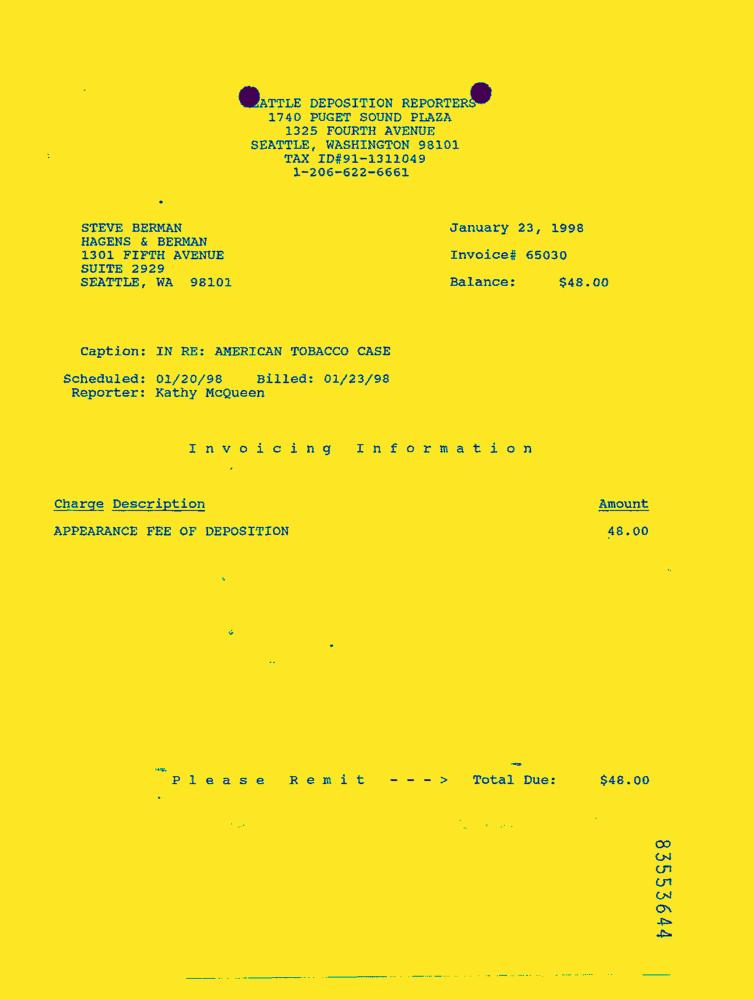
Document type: Invoice-Doc